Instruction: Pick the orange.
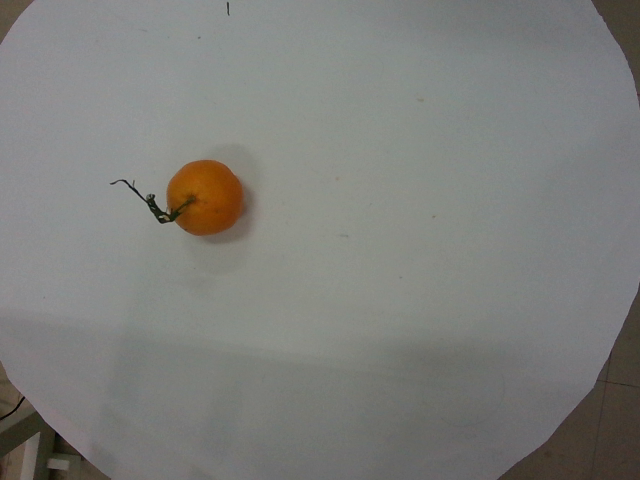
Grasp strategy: vertical